Question: What are the imaging findings?
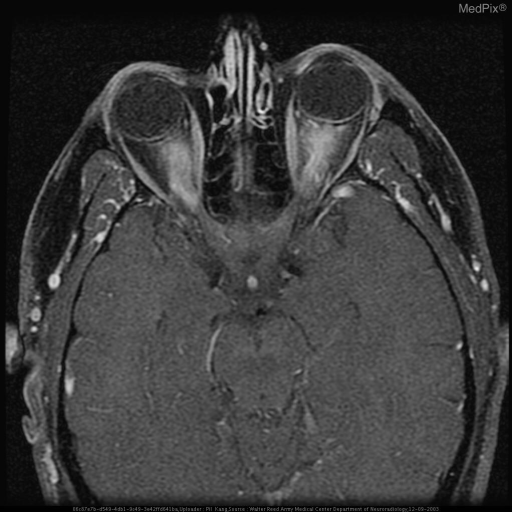
Answer: The imaging shows Multiple axial MR images demonstrate enlarged optic nerves bilaterally, with stranding of intraconal fat, with avid enhancement of the optic nerves and the surrounding intraconal fat bilaterally on the post-contrast T1-weighted images with fat-suppression, without fusiform enlargement of the nerves or tram-track-like enhancement seen in optic glioma or optic nerve meningioma, respectively.

MR images of the brain (not shown) demonstrated no other abnormalities. Multiple axial MR images demonstrate enlarged optic nerves bilaterally, with stranding of intraconal fat, with avid enhancement of the optic nerves and the surrounding intraconal fat bilaterally on the post-contrast T1-weighted images with fat-suppression, without fusiform enlargement of the nerves or tram-track-like enhancement seen in optic glioma or optic nerve meningioma, respectively.

MR images of the brain (not shown) demonstrated no other abnormalities..